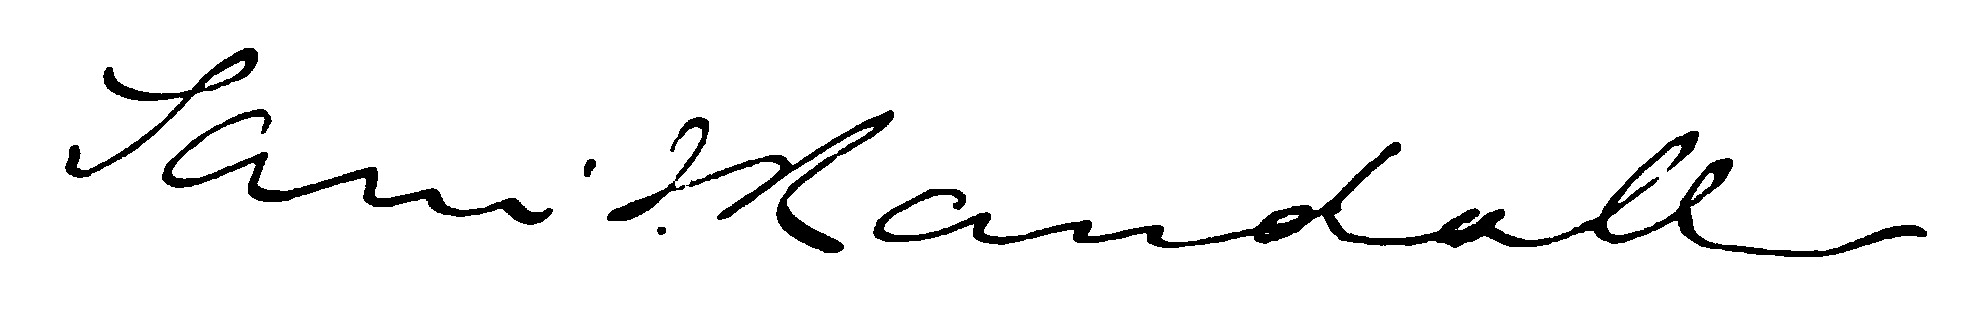
Signature of: samuel j randall